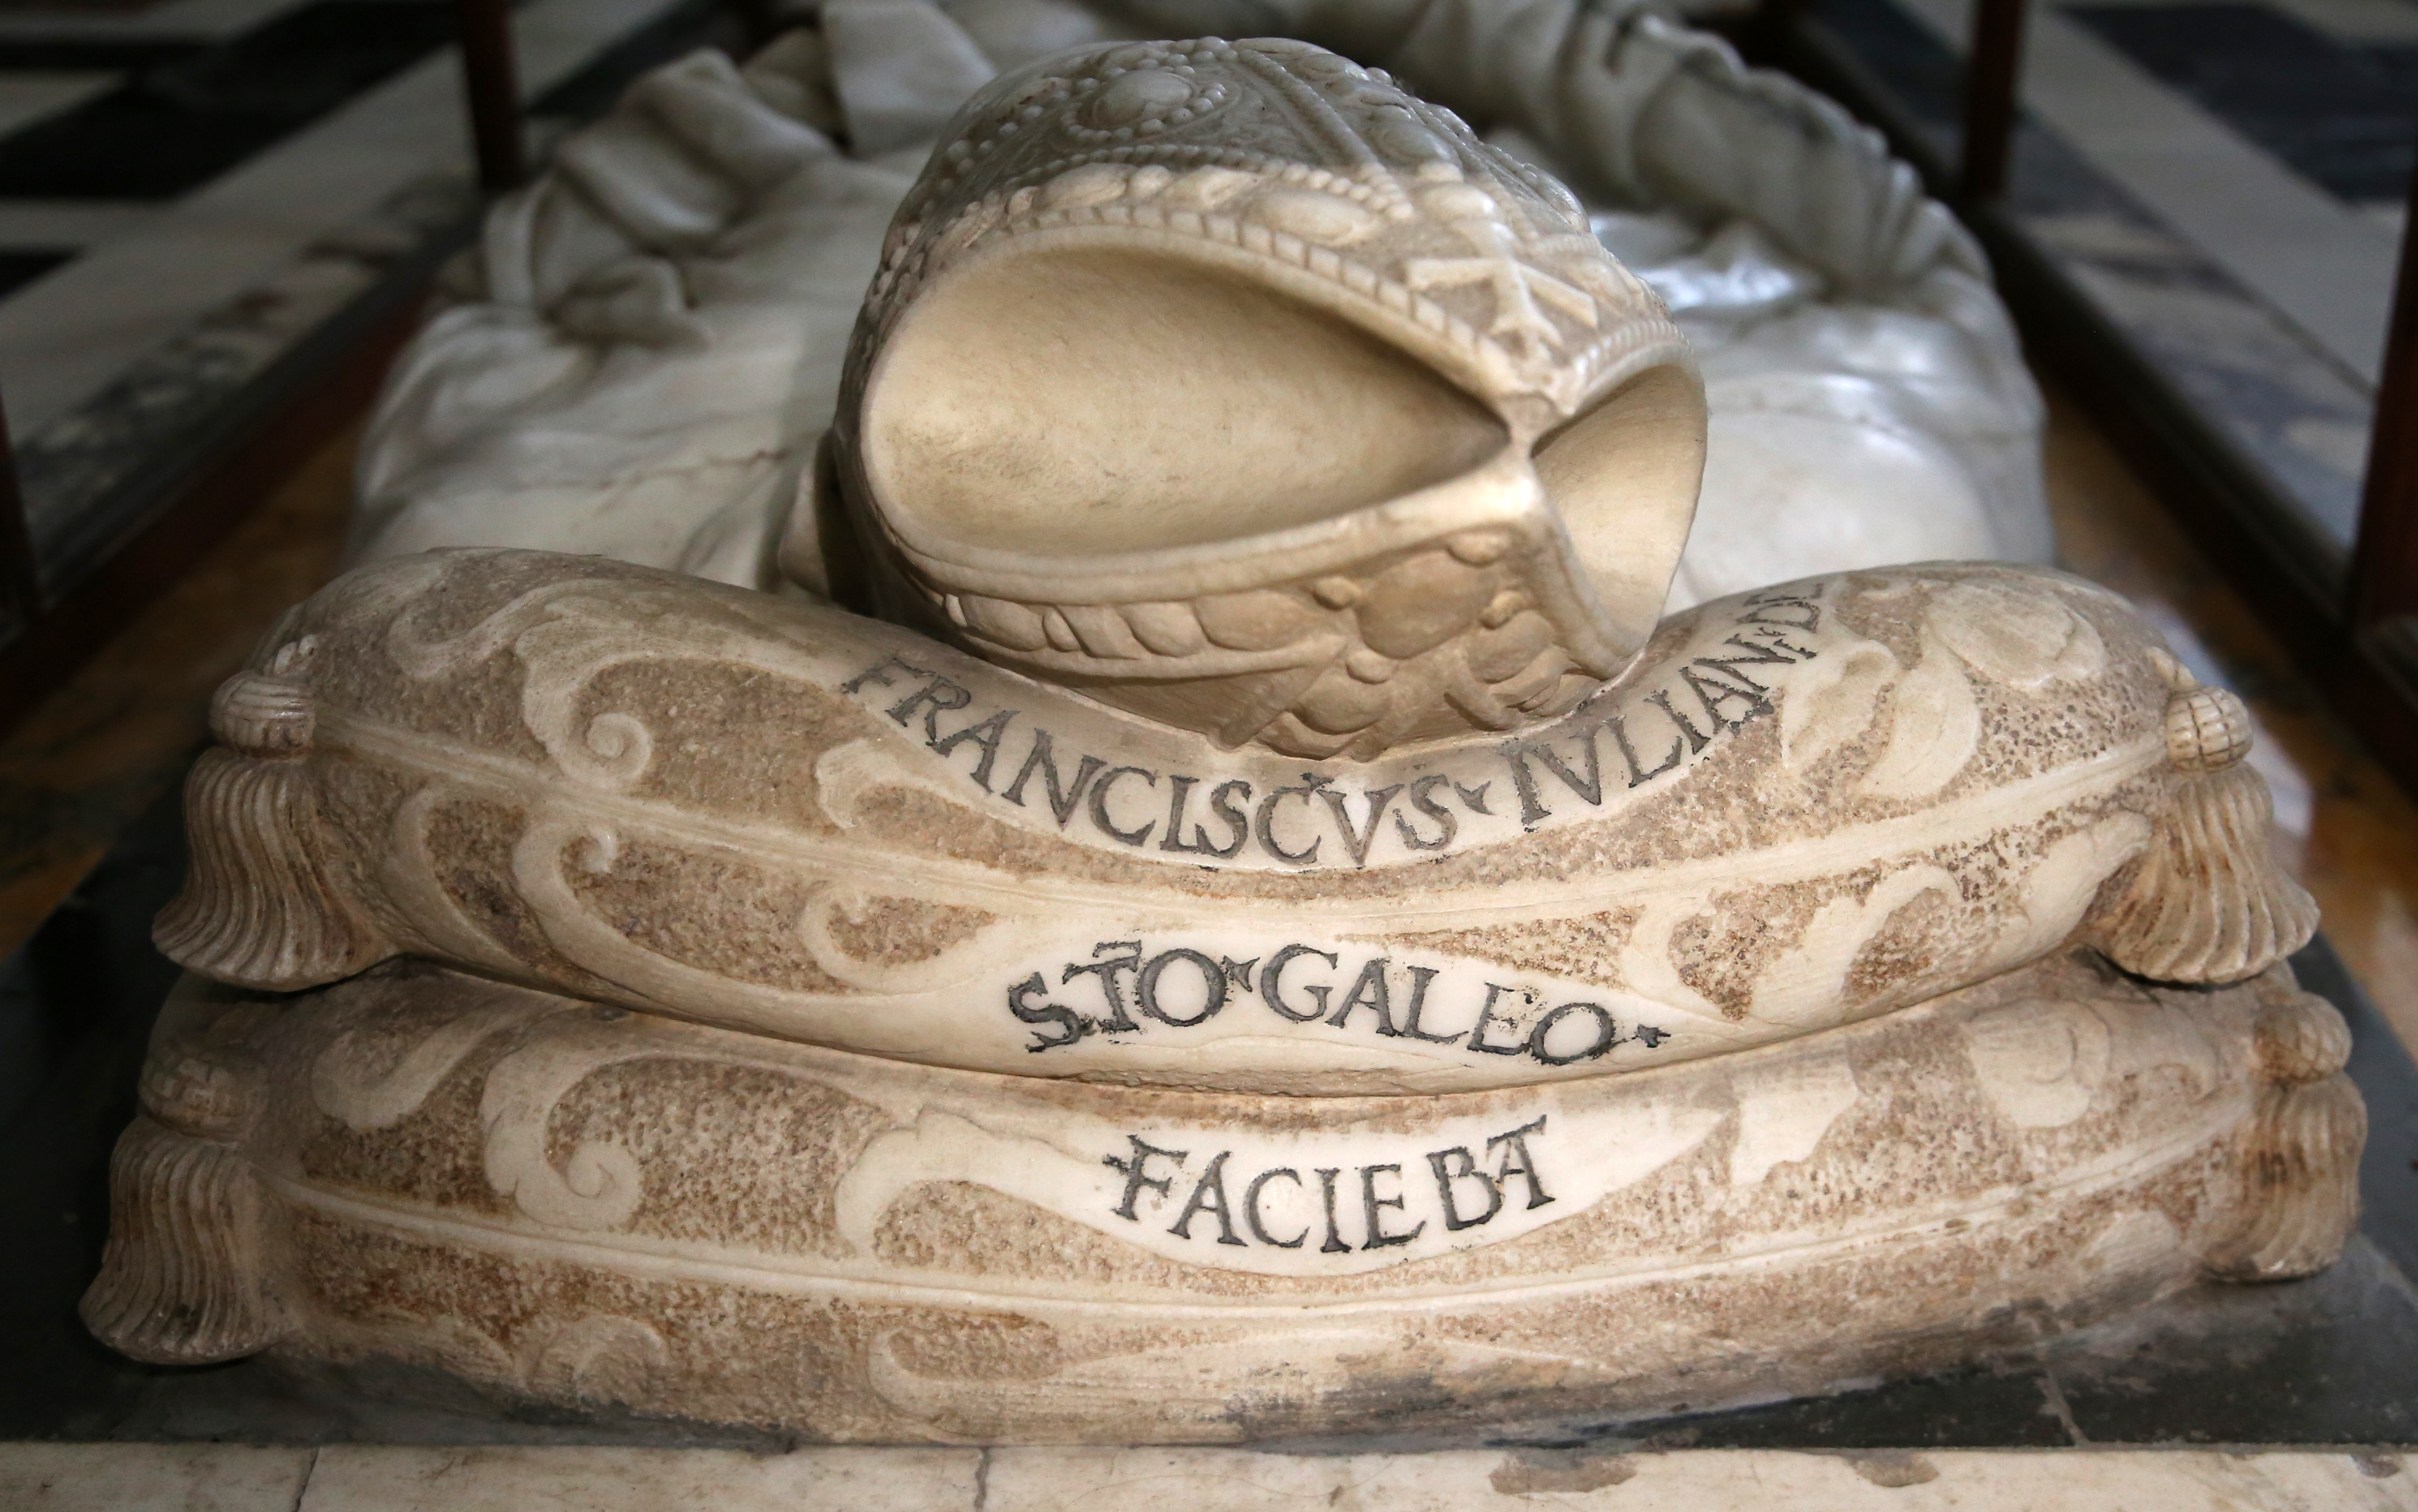
Signature of: francesco da sangallo